Question: What type of tax is indicated in the document, personal property or real estate?
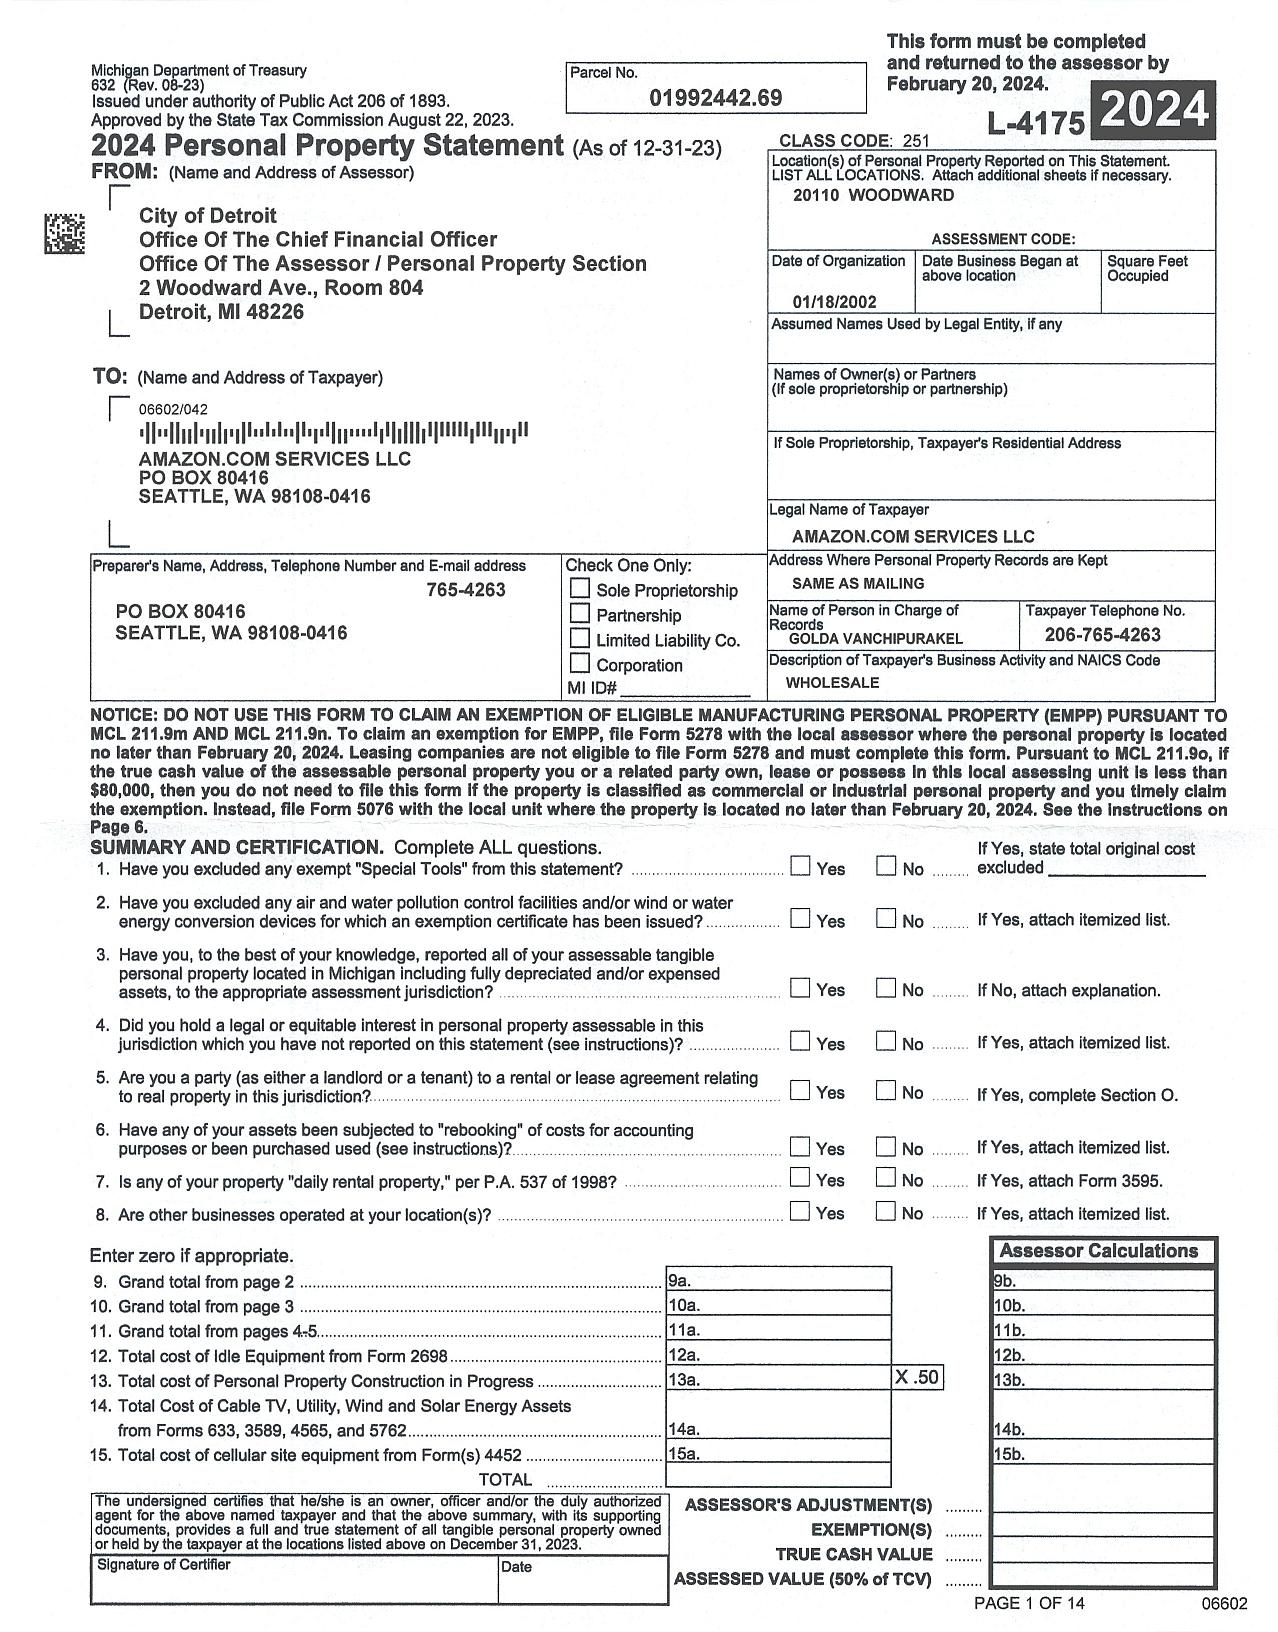
Answer: "Personal Property"